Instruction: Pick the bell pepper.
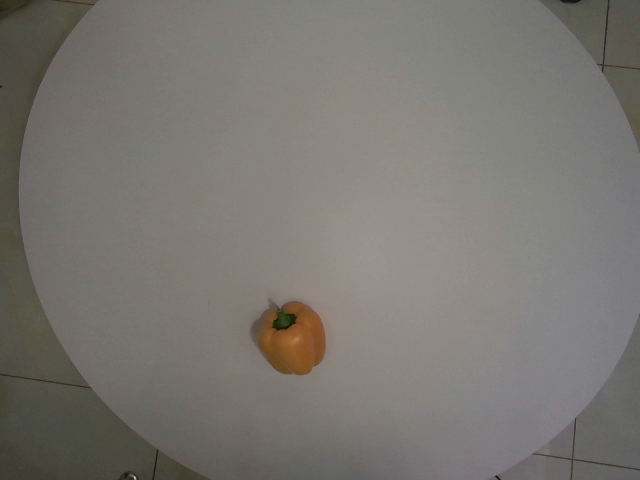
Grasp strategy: vertical